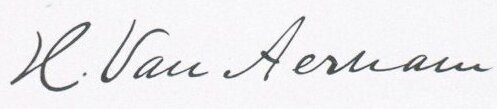
Signature of: henry van aernam